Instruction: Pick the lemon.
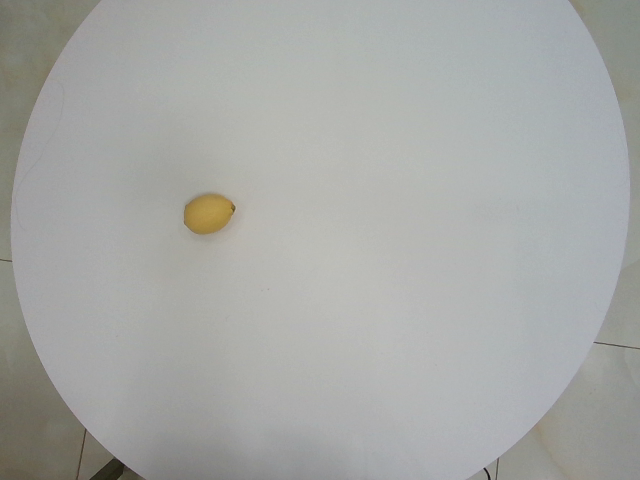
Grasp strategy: vertical